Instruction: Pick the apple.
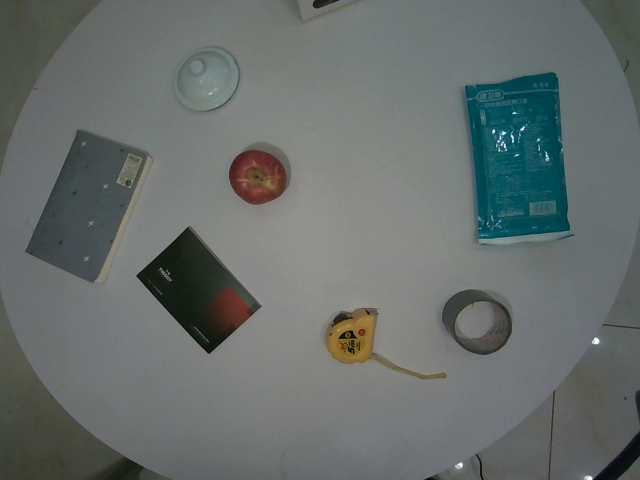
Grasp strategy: vertical